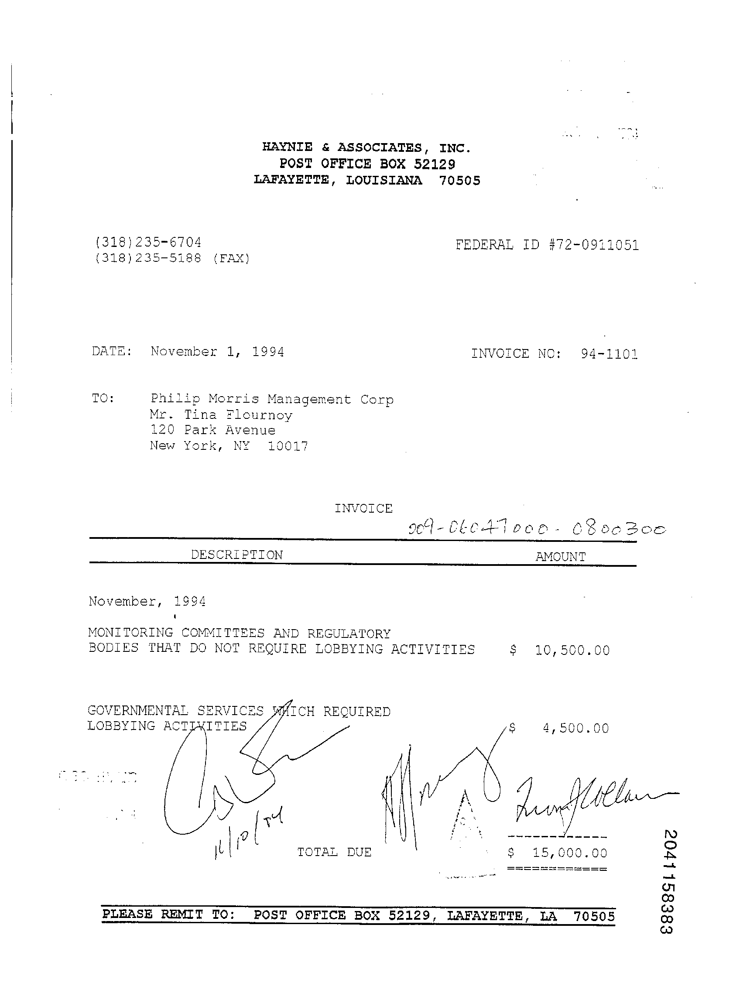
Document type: Invoice